Question: Explain the disease:
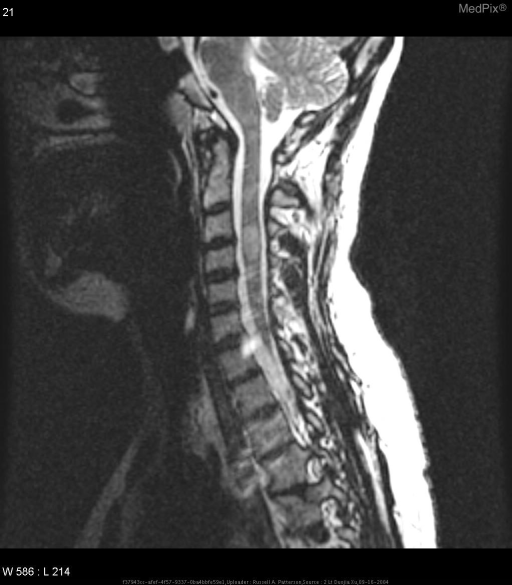
Answer: The disease is discussed as: Multiple sclerosis (MS) is a multifocal disease with a complex pathogenesis that includes inflammation and potentially disabling focal lesions that disseminate throughout the central nervous system.  It is the most common primary myelin disorder, with an estimated patient prevalence of 250,000 to 350,000 in the United States.  Eighty percent of patients have relapsing-remitting MS, and the minority of patients has primary progressive MS.  This subtype of MS usually begins in the second or third decade of life and has a female predominance of approximately 2:1.  The prevalence is highest in northern Europe, however, the occurrence of rapid shifts in the incidence of MS have been reported in recent studies.

The pathogenesis of MS remains unclear today.  However, a multifactorial pathogenetic mechanism has been postulated given the heterogeneity of clinical, genetic, and radiological studies of MS.  The pathological hallmark of chronic MS is the demyelinated plaque, which consisted of a well-demarcated hypocellular area characterized by the loss of myelin, relative preservation of axons, and the formation of astrocytic scars.  Lesions have a predilection for the optic nerves, periventreicular white matter, brain stem, cerebellum, and spinal cord white matter.  Lesions are usually round or ovoid, thought they may also have finger-like extensions along the path of small or medium-sized blood vessels (Dawson’s fingers).

The diagnosis of multiple sclerosis is based on established clinical, laboratory and radiological findings.  Patients with the relapsing forms of multiple sclerosis usually present with sensory disturbances, unilateral optic neuritis, diplopia, limb weakness, gait ataxia, and neurogenic bladder and bowel.  Prominent cortical signs and extrapyamidal phenomena can also present but are rarely predominant features of the clinical presentation.  Laboratory workup typically includes a cerebrospinal fluid analysis, which often shows increased intrathecal synthesis of immunoglobulins of restricted specificity (oligoclonal bands of IgG) with moderate lymphocytic pleocytosis.  Cole and colleagues have suggested that the presence of oligoclonal bands in cerebrospinal fluid slightly increases the risk of recurrent disease.

MRI is the preferred imaging modality to study suspected MS as it depicts the frequency, shape, and location of the characteristic MS lesions.  These lesions have discrete foci with well-defined margins that are commonly located in a periventricular location, in the deep white matter, adjacent to the atria, occipital horns, and the body of the lateral ventricles.  T2-weighted images reflect a broad spectrum of pathological changes, including inflammation, edema, demyelination, gliosis, and axonal loss.  Many of the hyperintense T2-weighted lesions have little clinical significance, as they are more likely to be chronic MS lesions.  Hence, there is no correlation with the number of brain lesions detected with a T2-weighted sequence and the patient’s level of functional disability.  Studies have shown that fluid-attenuated inversion recovery (FLAIR) sequences are superior to T2-weighted images for detecting MS brain lesions as it can detect many cortical and juxtacortial lesions in MS, which may present in secondary progressive disease and often missed by other sequences.  Furthermore, gadolinium-DTPA injection, a paramagnetic contrast agent that crosses only disrupted blood-brain-barrier, may demonstrate foci of demyelination.